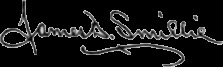
Signature of: james david smillie